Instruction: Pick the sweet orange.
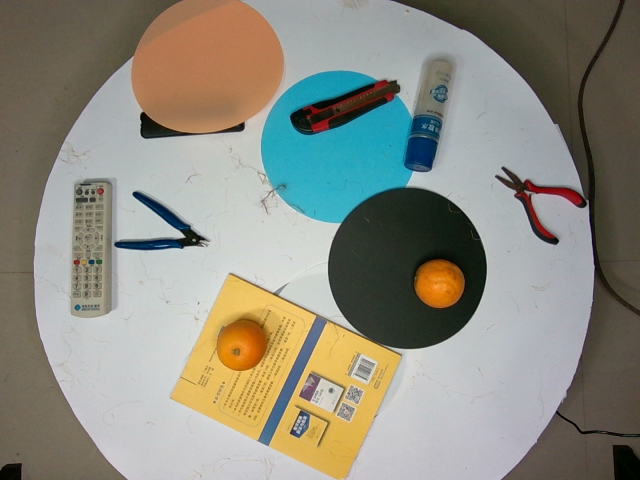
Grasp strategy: vertical